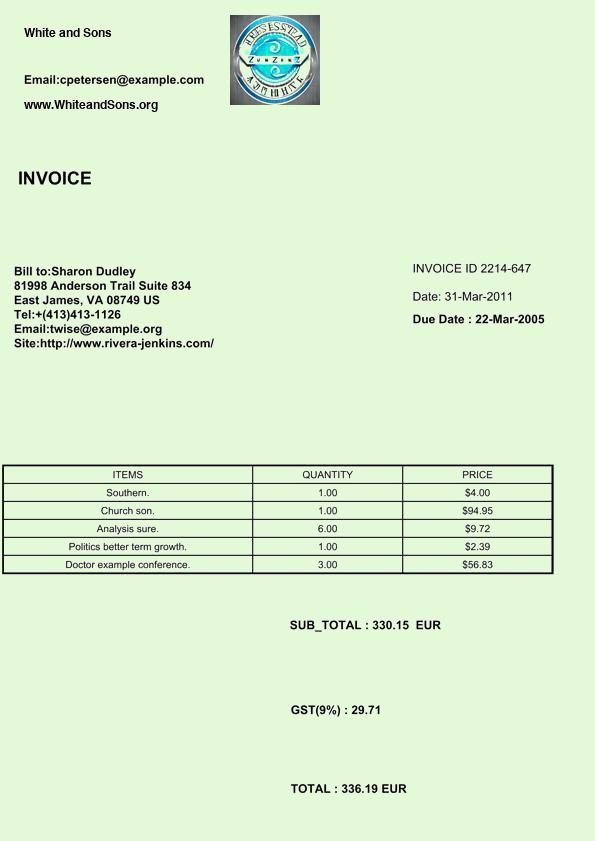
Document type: Invoice